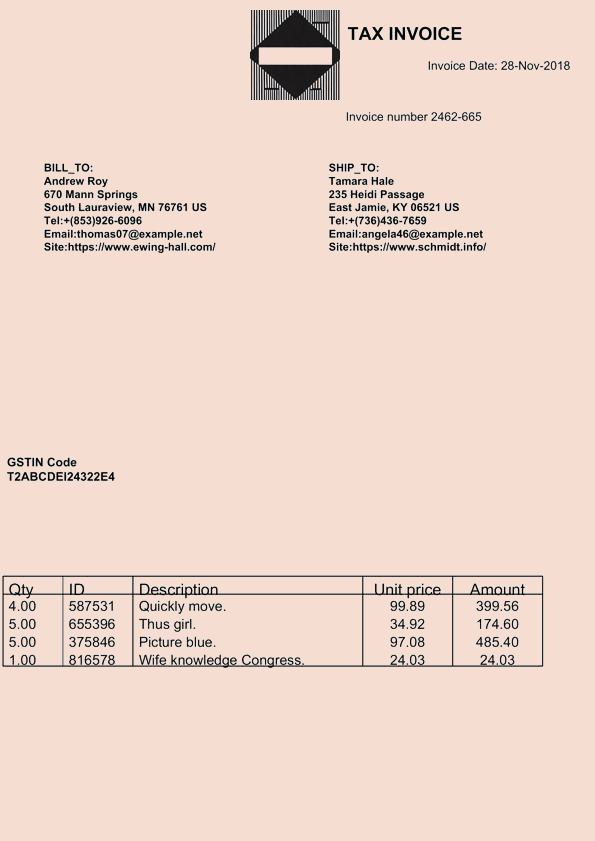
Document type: Invoice